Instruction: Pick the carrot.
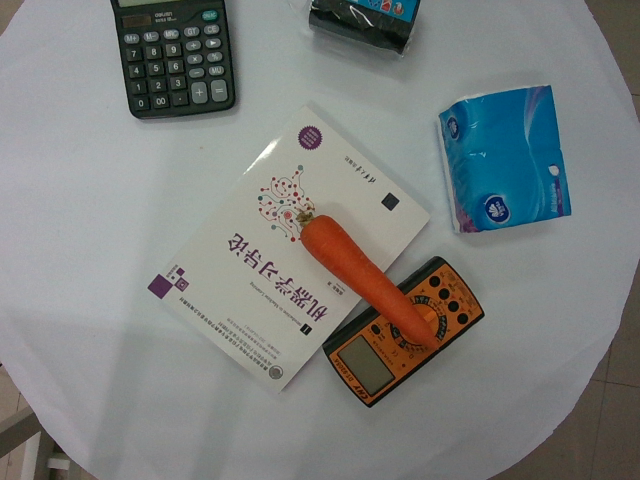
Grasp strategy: vertical